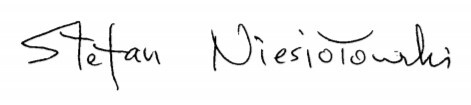
Signature of: stefan niesiołowski